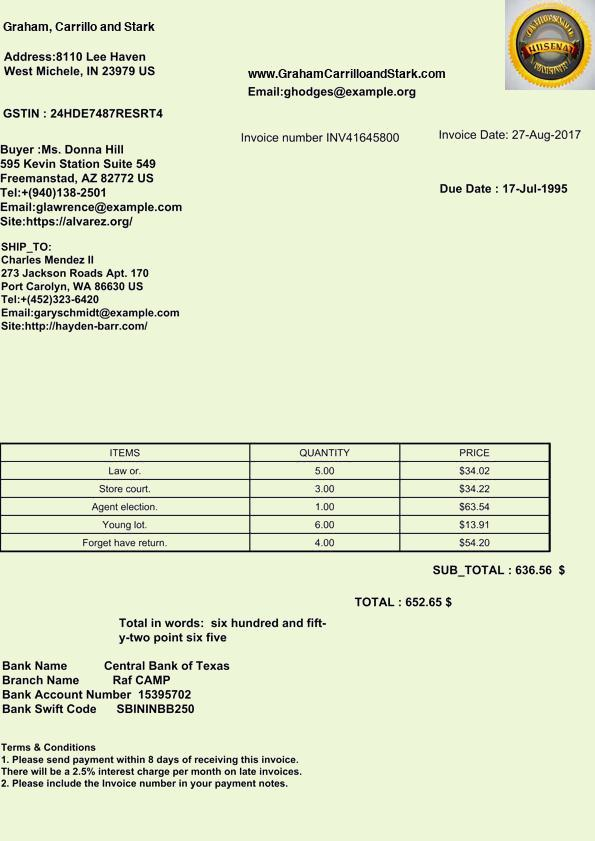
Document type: Invoice